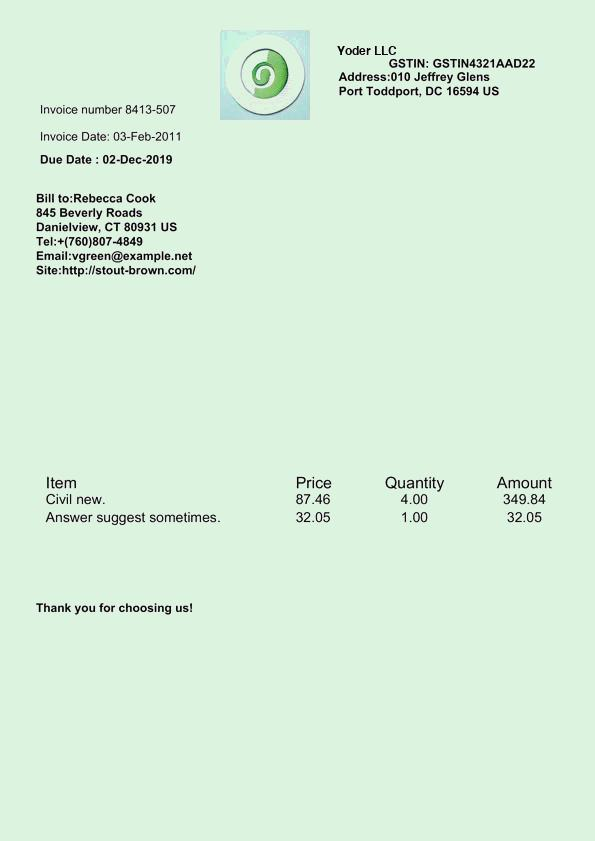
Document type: Invoice